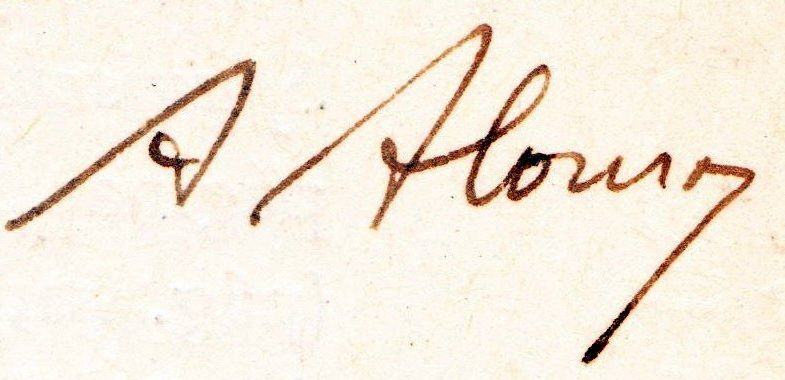
Signature of: amado alonso